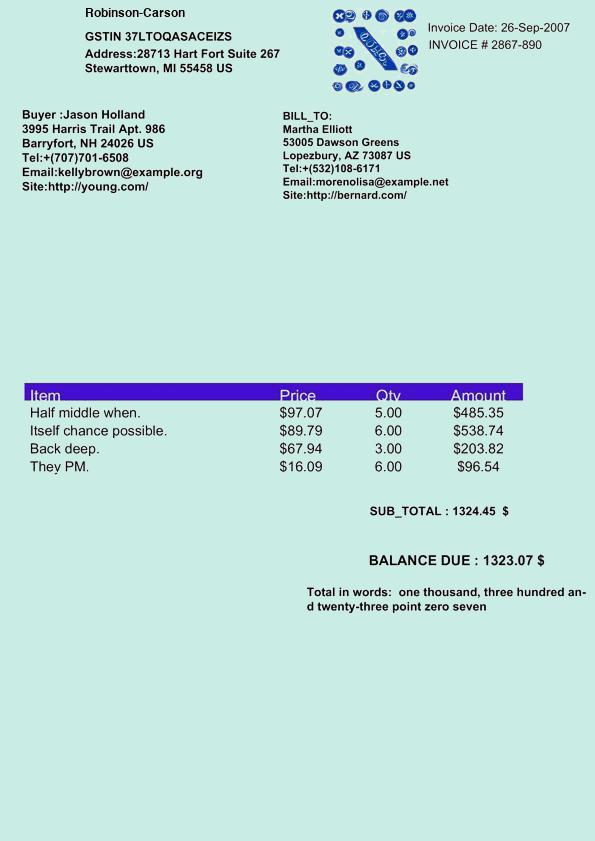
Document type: Invoice